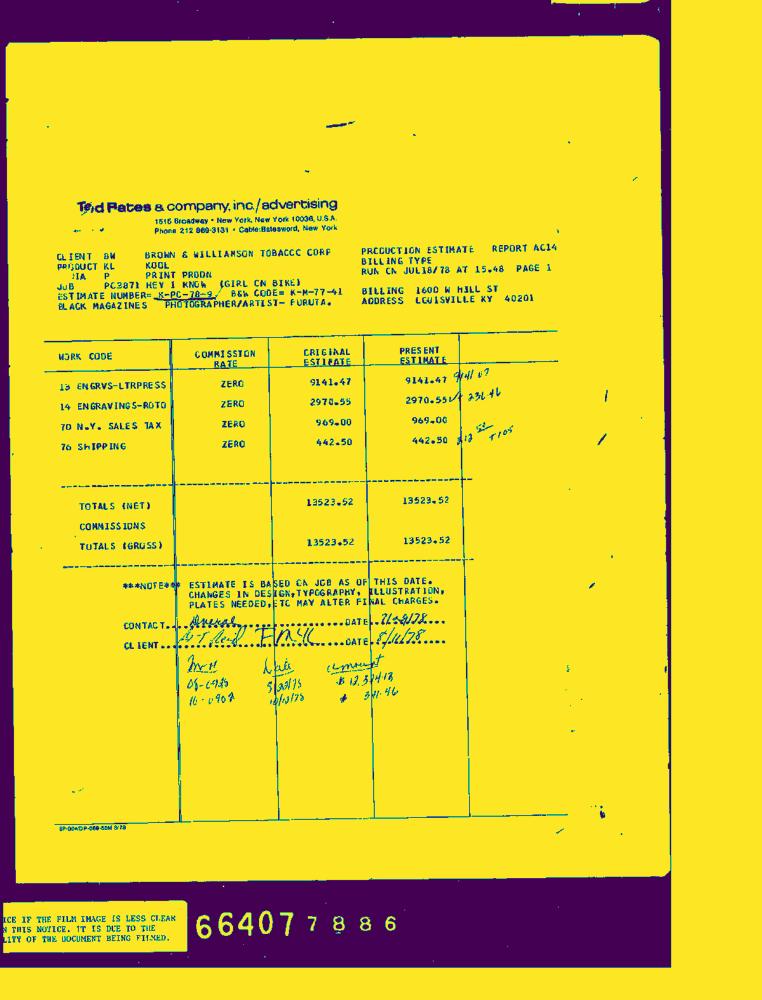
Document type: Invoice-Doc